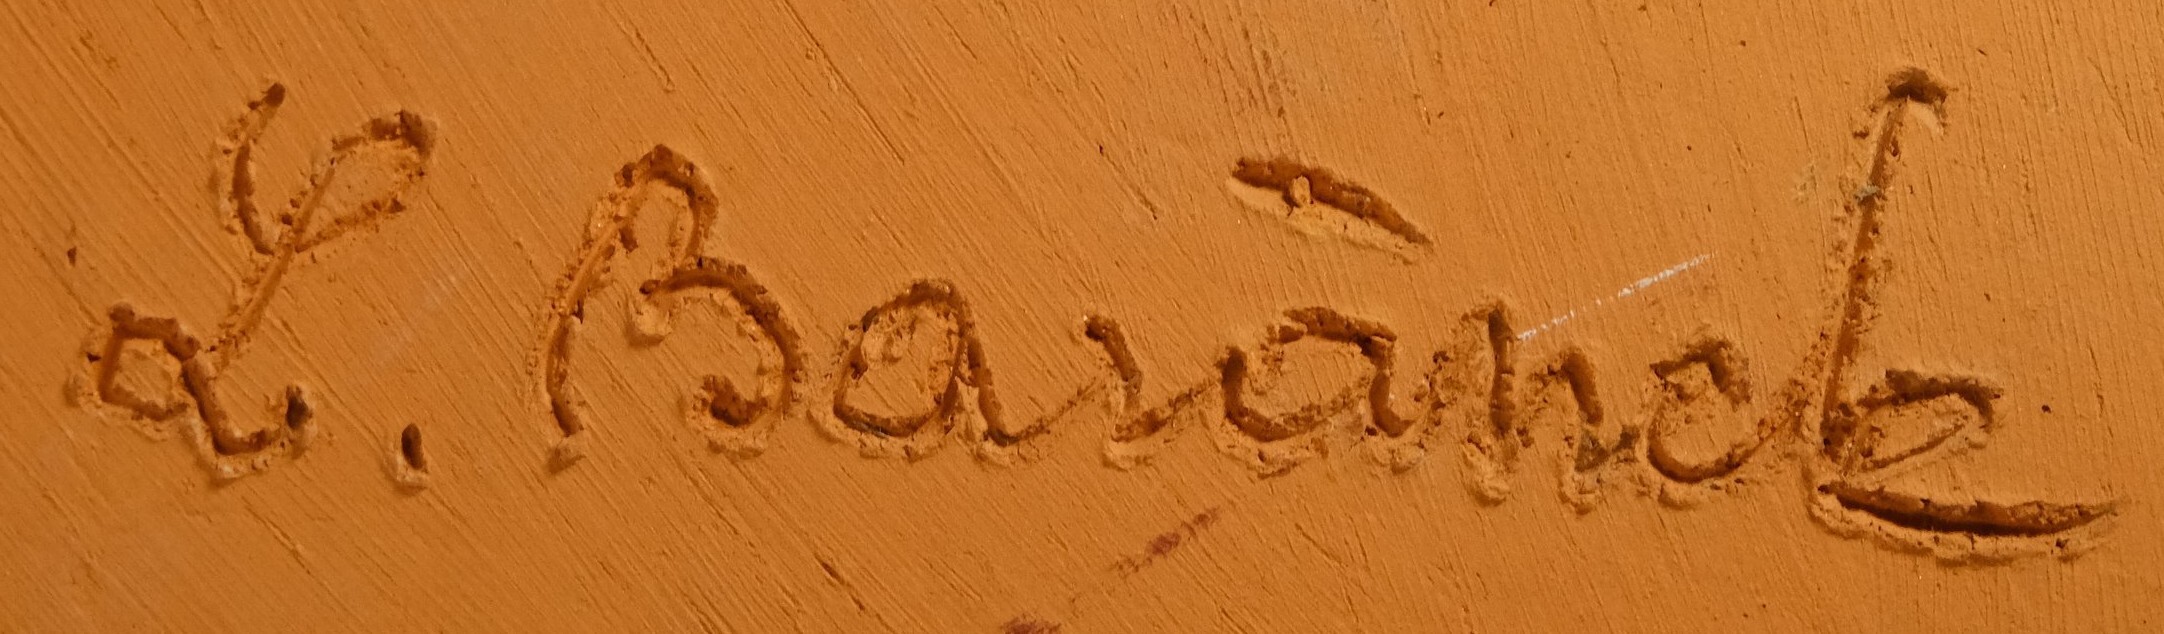
Signature of: lojza baránek